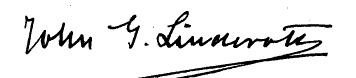
Signature of: johan gustaf linderoth